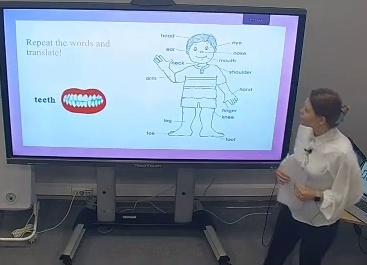
Транскрипция: Hand, translate please, you know this word. Eye, глаз. Ear, уха. Mouth, рот. Neck, шея. Shoulder, плечо. Arm, translate please. Hand, translate please. Finger.
Категория: Коммуникативные модальности
Подкатегория: Вербальное; Невербальное; Паравербальное
Описание действия: Учитель показывает новые слова детям, при этом указываю на рисунки на доске, соответствующие этим словам. При этом интонация побуждающая к повторению слов, акцентирующая внимание, тон высокий. Также педагог словами призывает учеников повторить слова за ней.
Контекст и комментарии: Контекст до: ученики молча слушали новый материал. Результат после: ученики вовлечены в общую деятельность, внимание сконцентрировано на доске и педагоге, они повторяют новые слова для изучения. Педагогический смысл: педагог завлекает учеников в совместную работу, побуждает к запоминанию нового материала путем призыва повторять за ней в различных формах.